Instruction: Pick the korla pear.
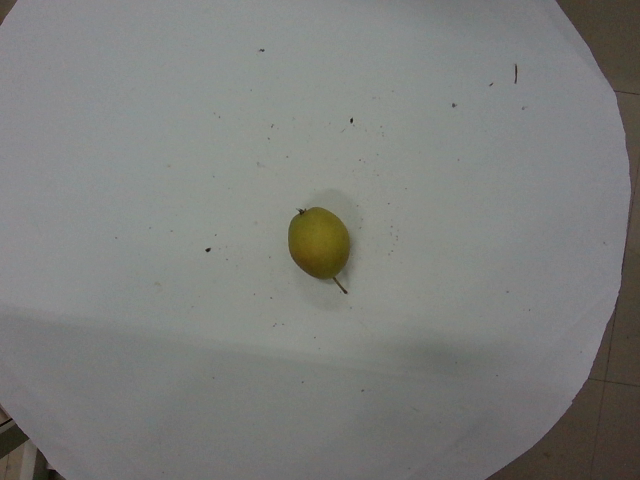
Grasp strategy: vertical